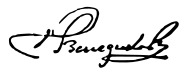
Signature of: yordan venedikov